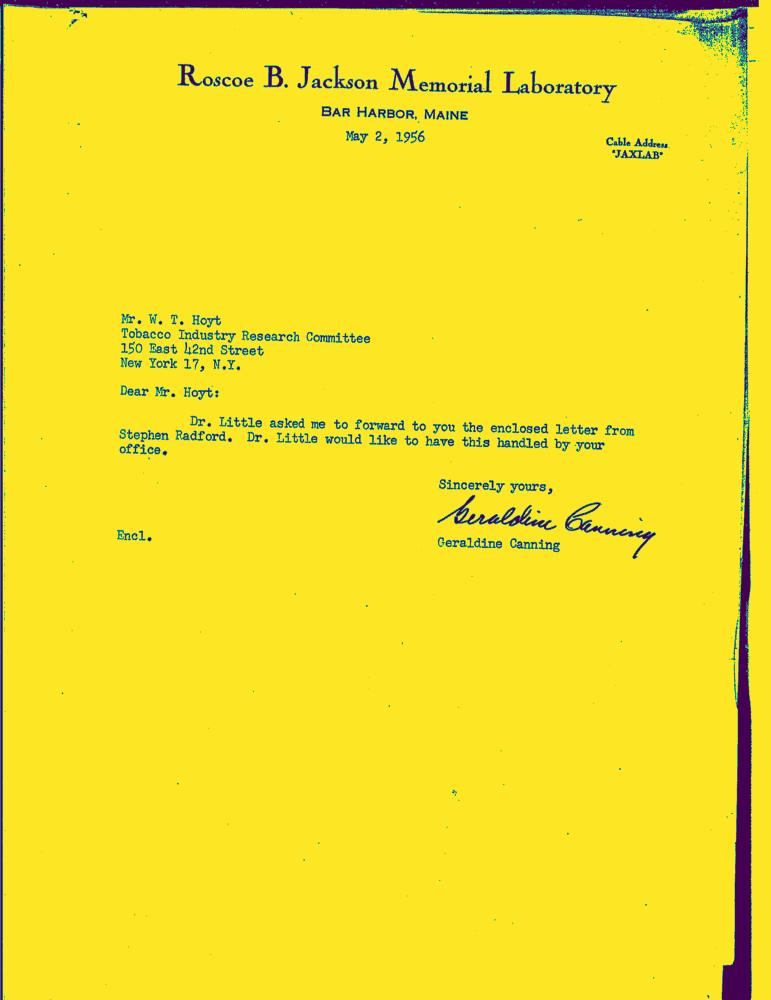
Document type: Letter-Doc